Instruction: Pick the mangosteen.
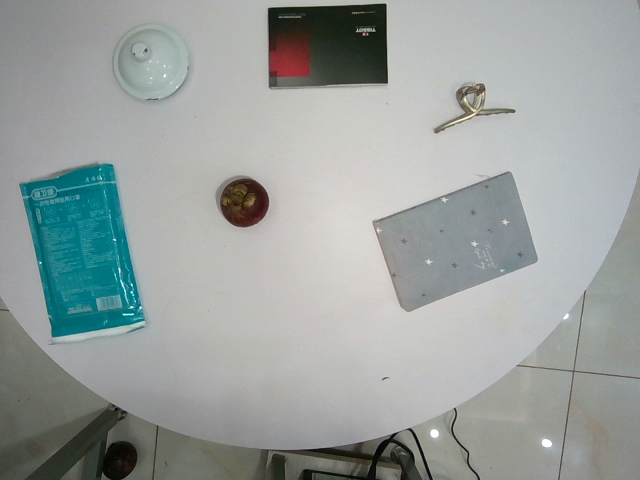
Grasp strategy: vertical